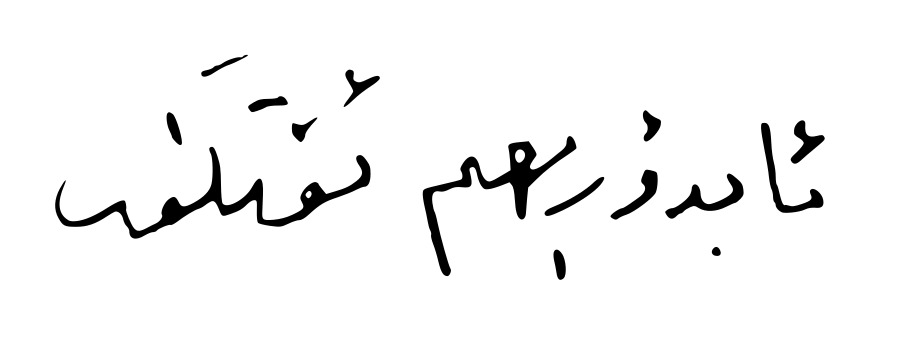
Signature of: abdurehim ötkür